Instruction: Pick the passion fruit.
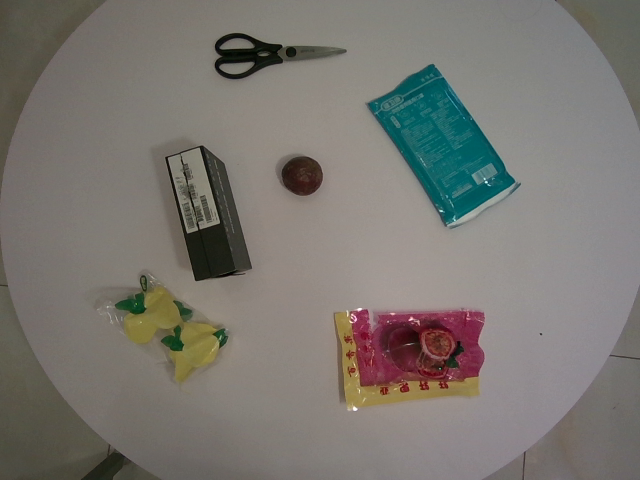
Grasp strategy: vertical